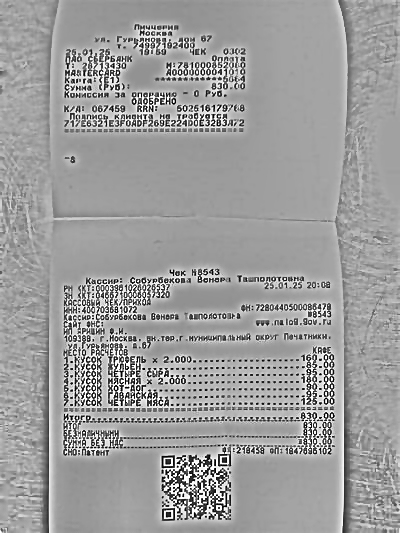
Дата: 25.01.25